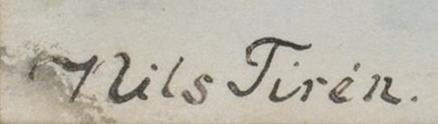
Signature of: nils tirén